Question: What is the potential diagnosis?
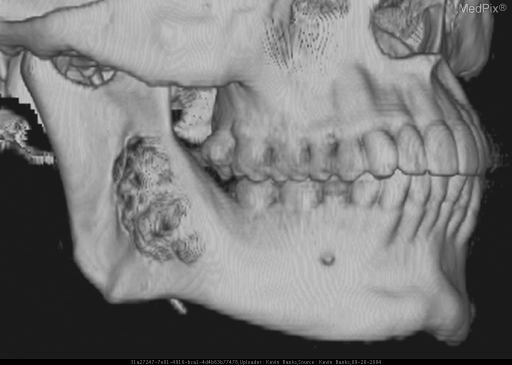
Answer: The possible diagnosis includes Odontogenic keratocyst
Dentigerous cyst
Ameloblastoma
Cemento-osseous dysplasia.